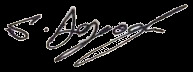
Signature of: samet ağaoğlu